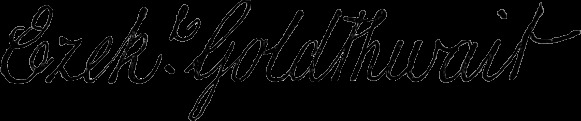
Signature of: ezekiel goldthwait